Question: What was observed in the imaging?
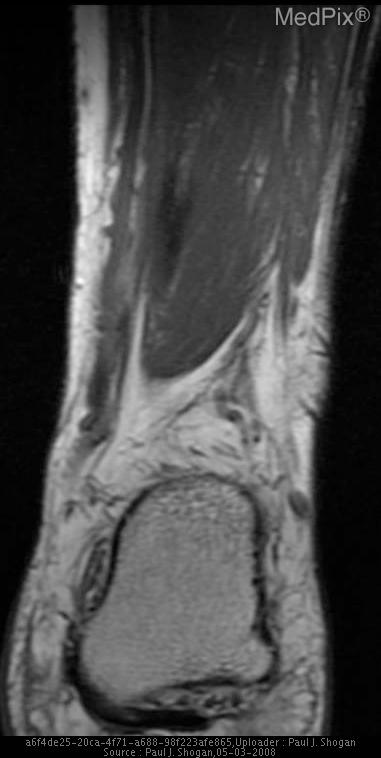
Answer: The imaging shows AP and lateral radiographs of the right ankle, reveal a soft-tissue mass without internal calcifications overlying the lateral malleolus.  Additionally, there is fusiform thickening of the Achilles Tendon.

MRI of the Right Ankle:  There is a multilobulated mass, measuring 2.6 x 2.5 x 1.4 cm at the anterior aspect of the fibula, that is isointense on T1, hypointense on T2, and isointense to the Achilles tendon on T2 weighted sequences.  There is no associated bony erosion.  Additionally, there is marked thickening of the Achilles tendon without hyperintense signal to suggest tear.  Also noted is convex curvature to the normally flat or concave anterior aspect of Achilles tendon.

MRI of the Left Ankle:  There is marked thickening of the Achilles tendon without hyperintense signal to suggest tear.  Also noted is convex curvature to the normally flat or concave anterior aspect of Achilles tendon.  Thickening of the tendinous portion of the medial plantar fascia is also noted. T1 weighted coronal image of the left ankle reveals thickening of the tendinous portion of the medial plantar fascia..